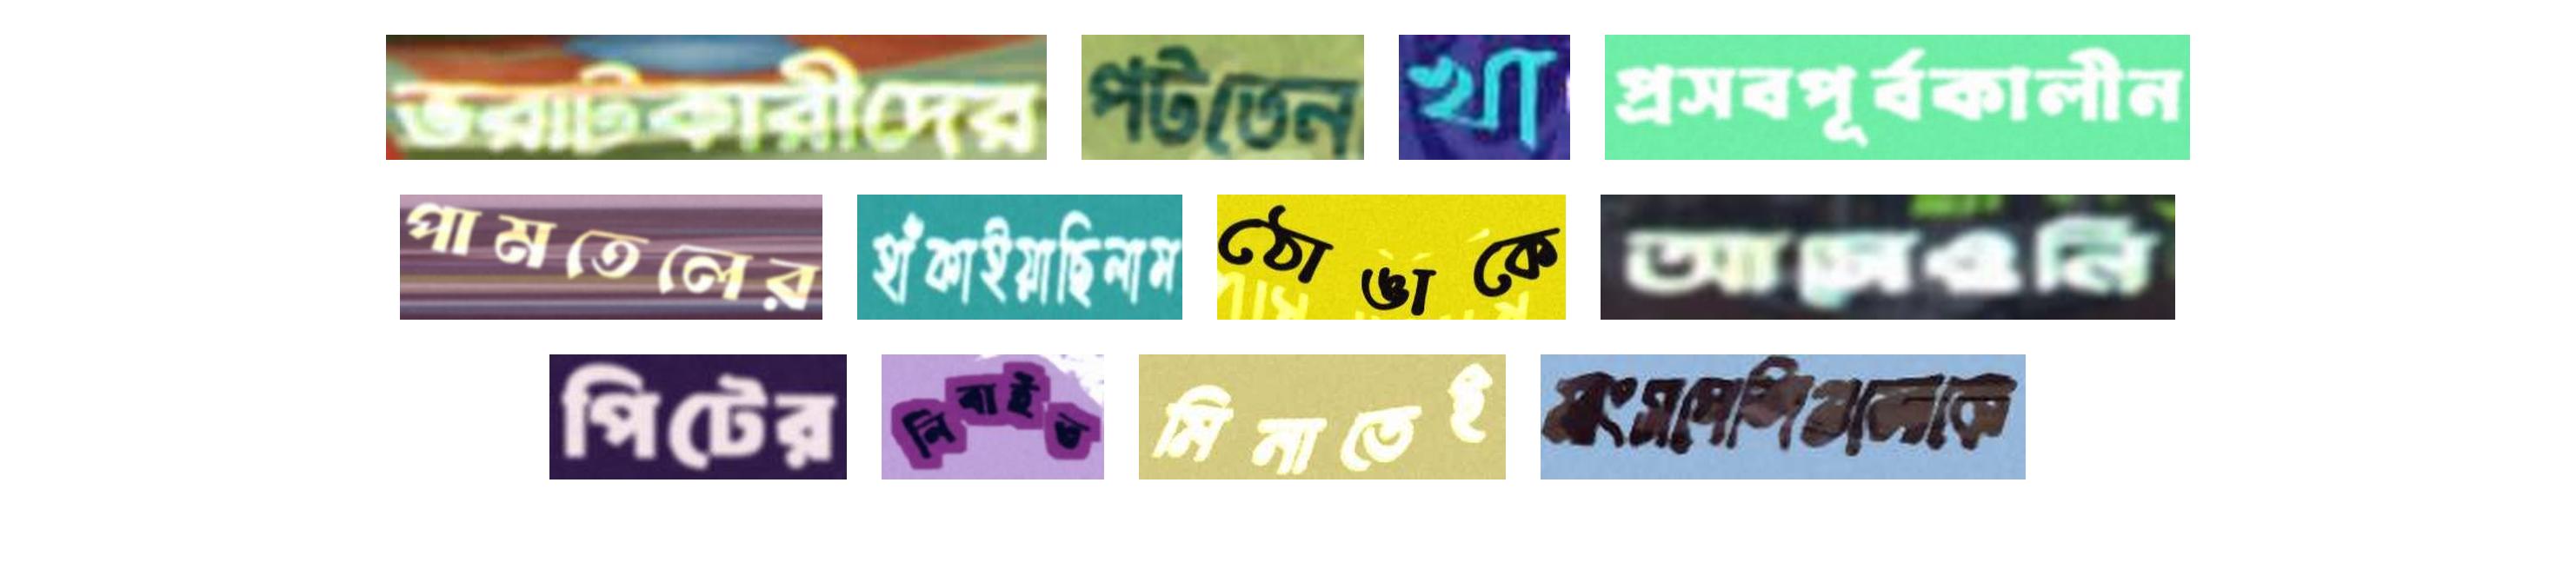
ভরাটকারীদের পটতেন খা প্রসবপূর্বকালীন
পামতেলের হাঁকাইয়াছিলাম ঠোঙাকে আসেওনি
পিটের নিবাইত মিনাতেই মাংসপেশিগুলোকে